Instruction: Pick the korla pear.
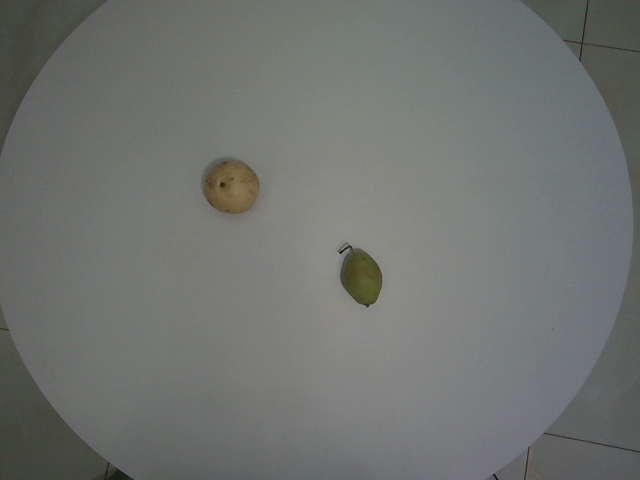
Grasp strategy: vertical